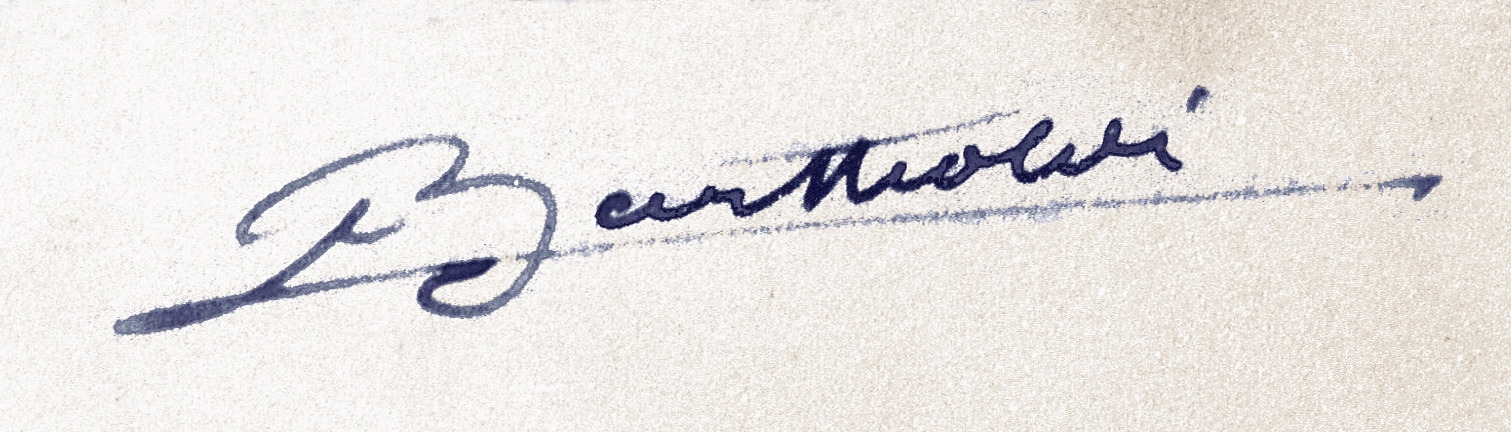
Signature of: frédéric auguste bartholdi